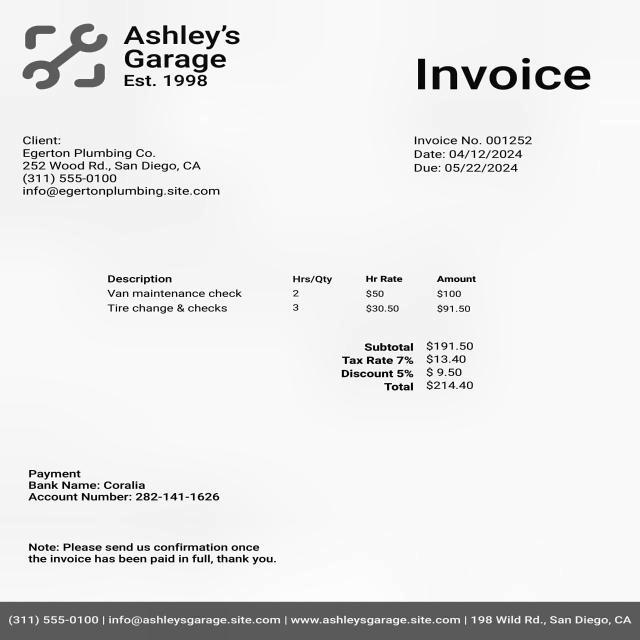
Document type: Invoice